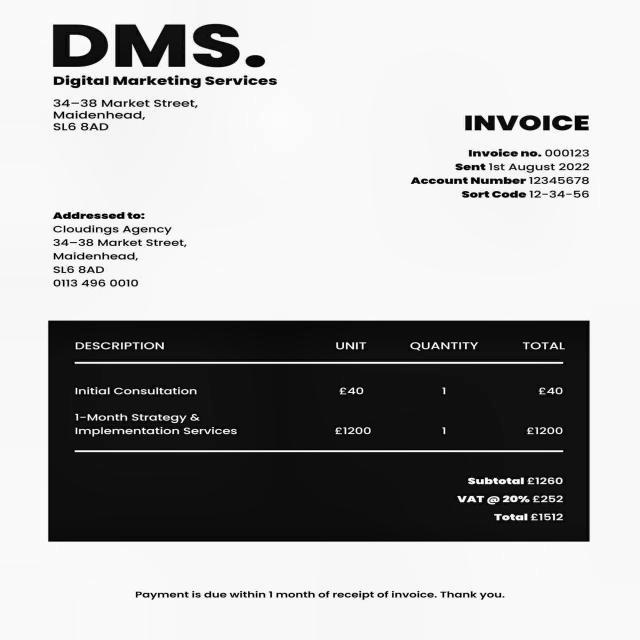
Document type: Invoice